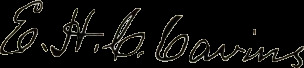
Signature of: elijah h c cavins